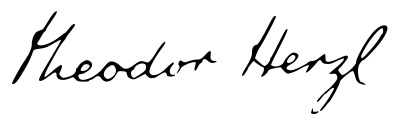
Signature of: theodor herzl